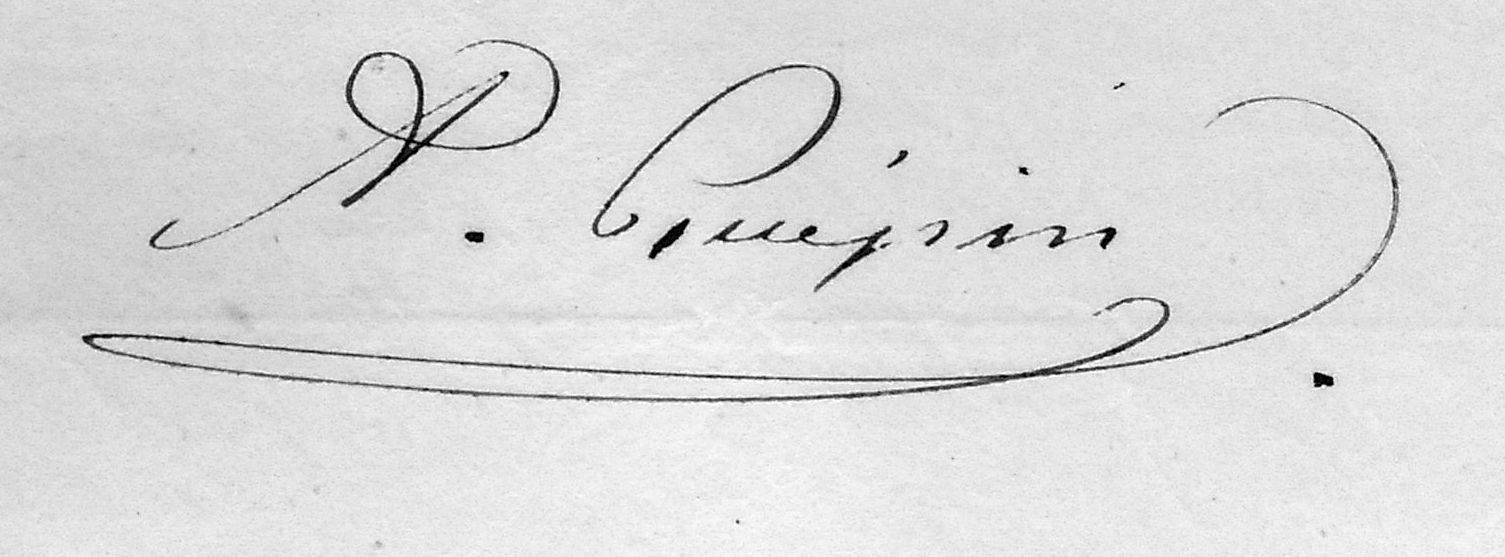
Signature of: alphonse guépin